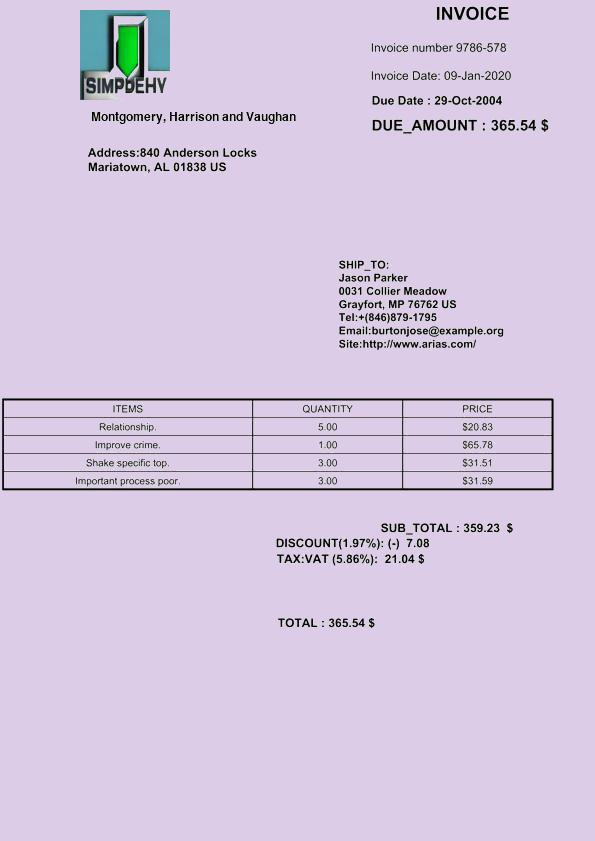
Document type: Invoice